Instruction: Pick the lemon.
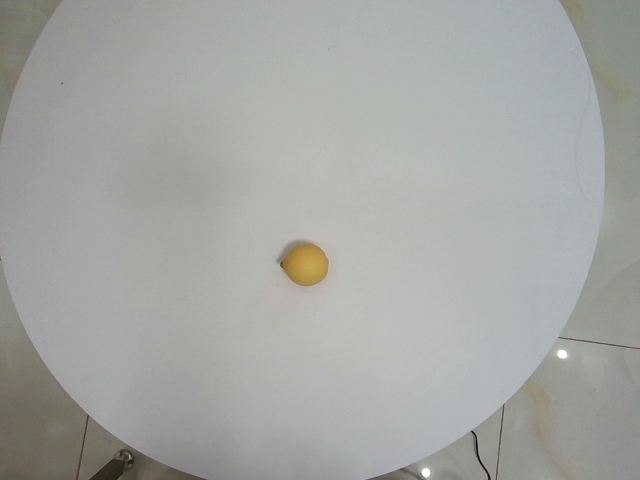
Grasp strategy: vertical